Question: How is the history relevant to the case?
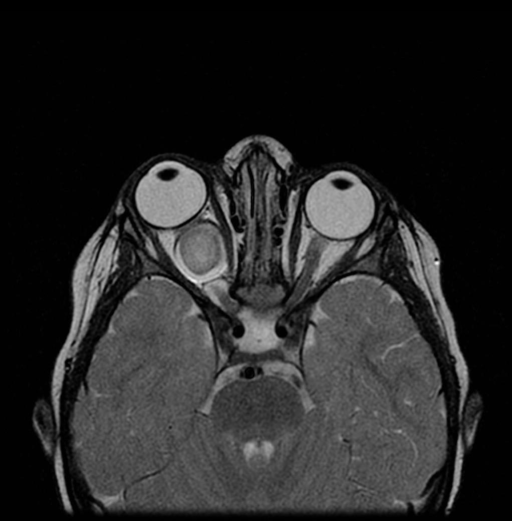
Answer: The patient's history of 2 y.o. noted to have right sided proptosis is key in understanding the case.